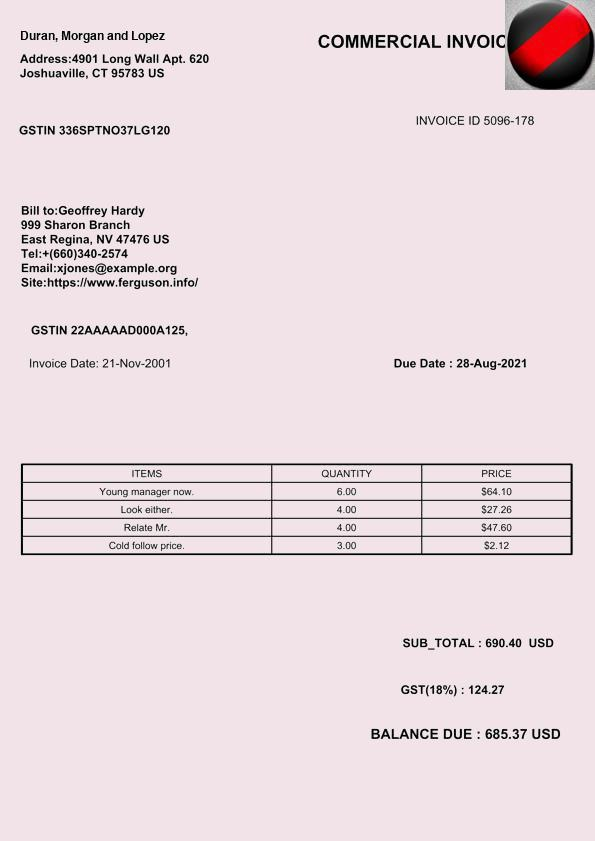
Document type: Invoice